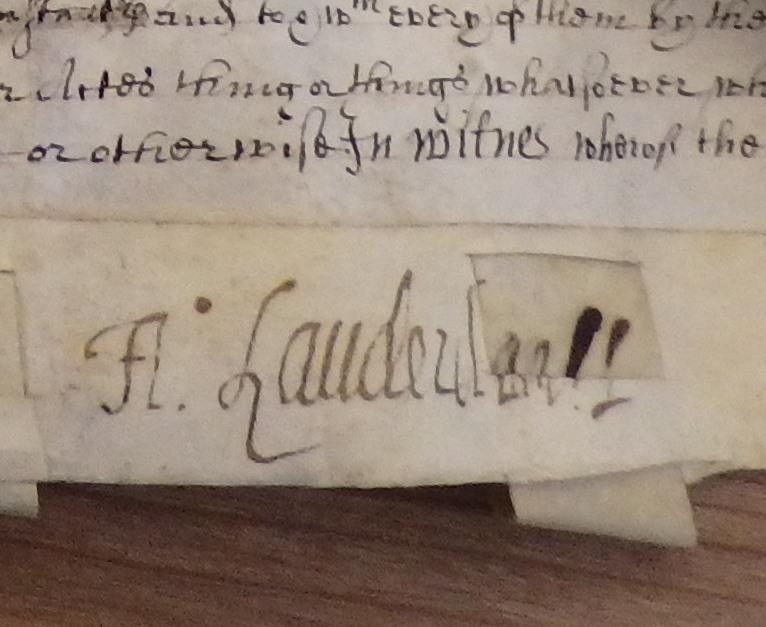
Signature of: anne home